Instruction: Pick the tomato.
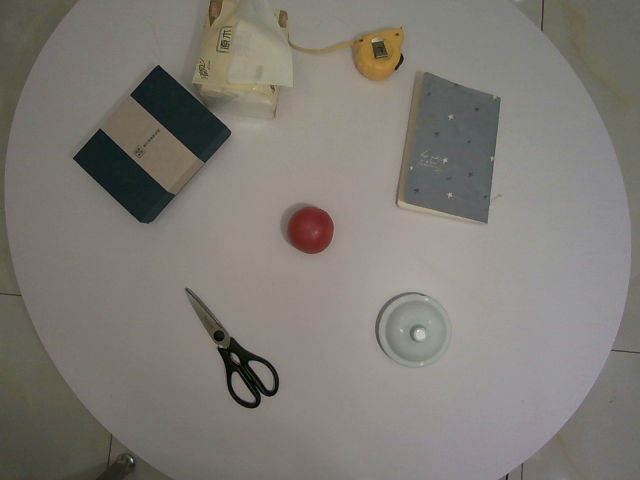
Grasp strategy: vertical